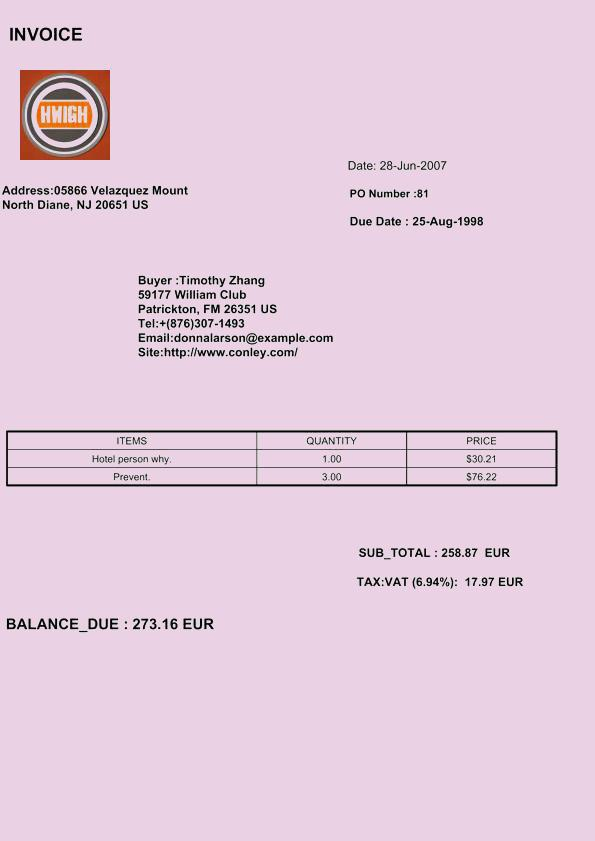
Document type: Invoice